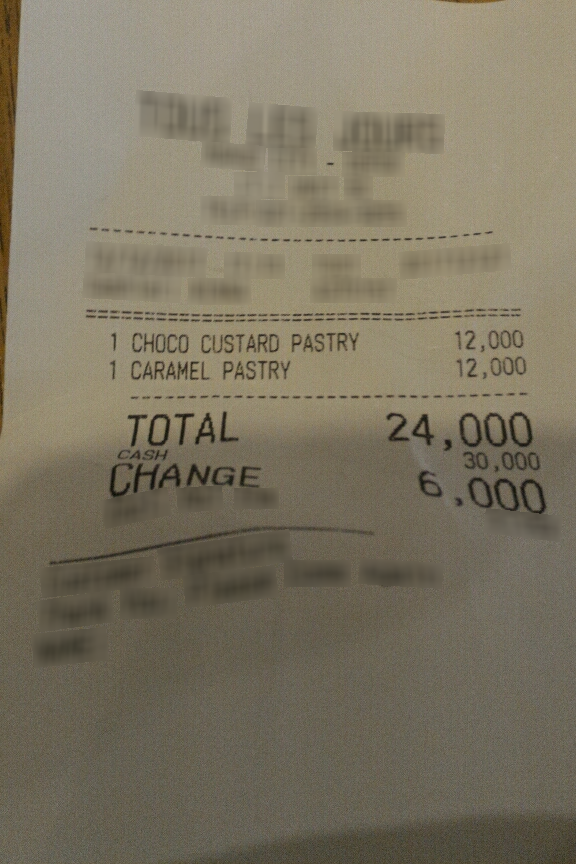
Receipt information:
total: 24,000
line_items: item_name: CHOCO CUSTARD PASTRY
item_value: 12,000
item_quantity: 1
item_name: CARAMEL PASTRY
item_value: 12,000
item_quantity: 1